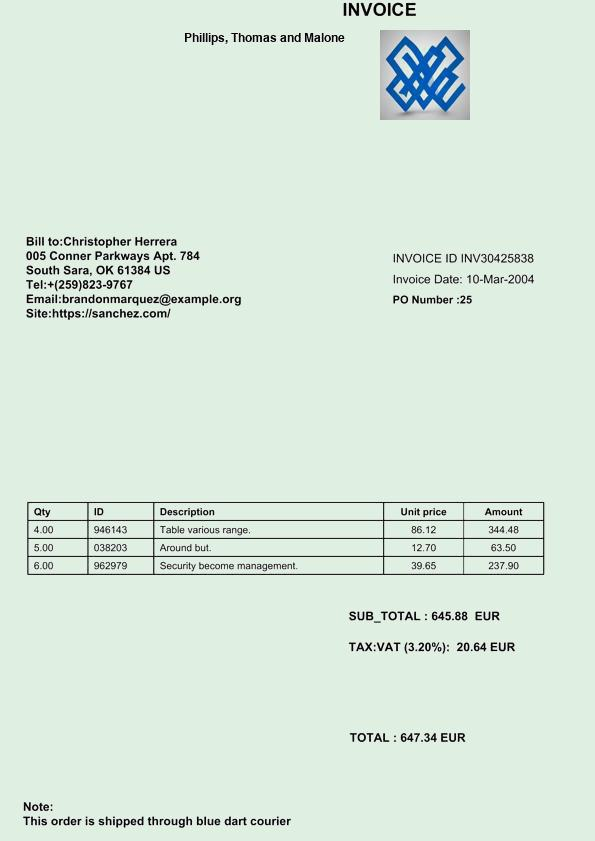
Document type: Invoice